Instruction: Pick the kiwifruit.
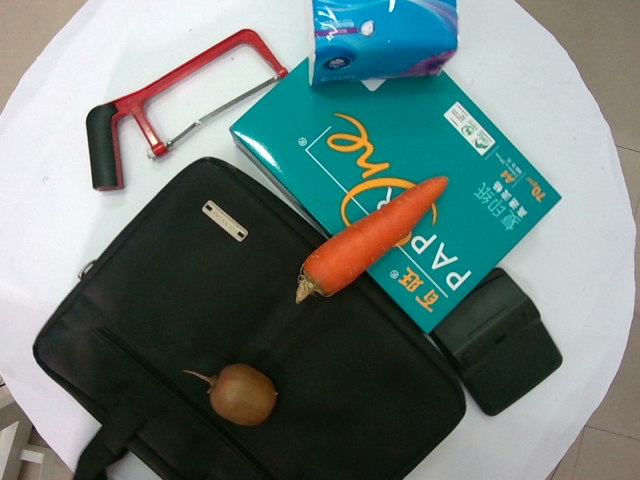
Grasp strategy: vertical